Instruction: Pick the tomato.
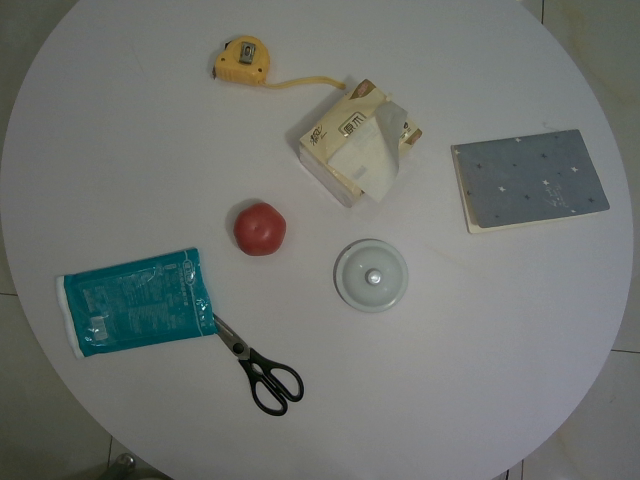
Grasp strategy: vertical